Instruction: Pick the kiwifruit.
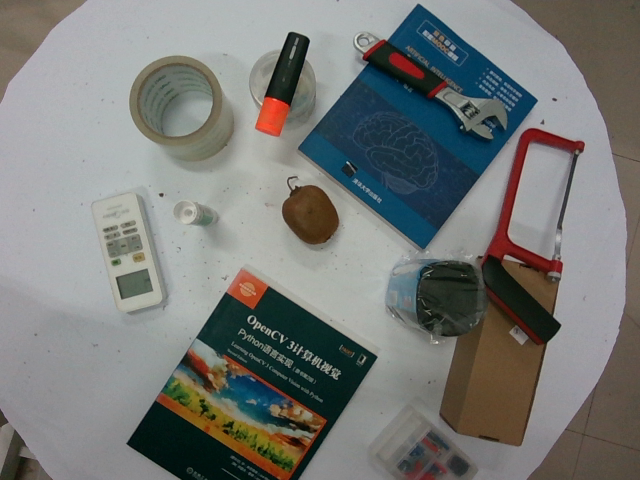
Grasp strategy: vertical